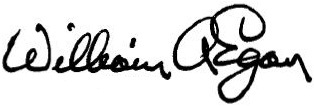
Signature of: william allen egan